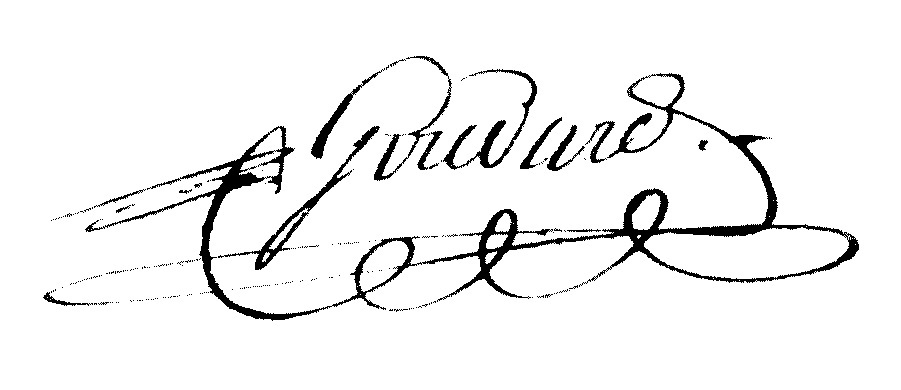
Signature of: pierre louis goudard